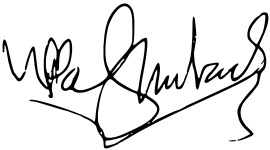
Signature of: valentín paz andrade